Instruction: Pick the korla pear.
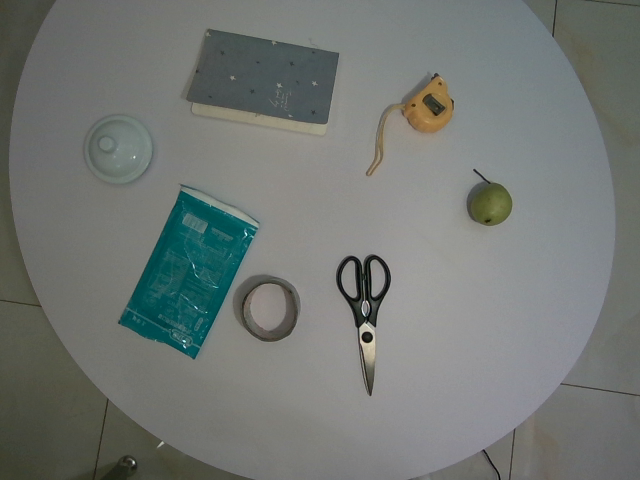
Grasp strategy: vertical